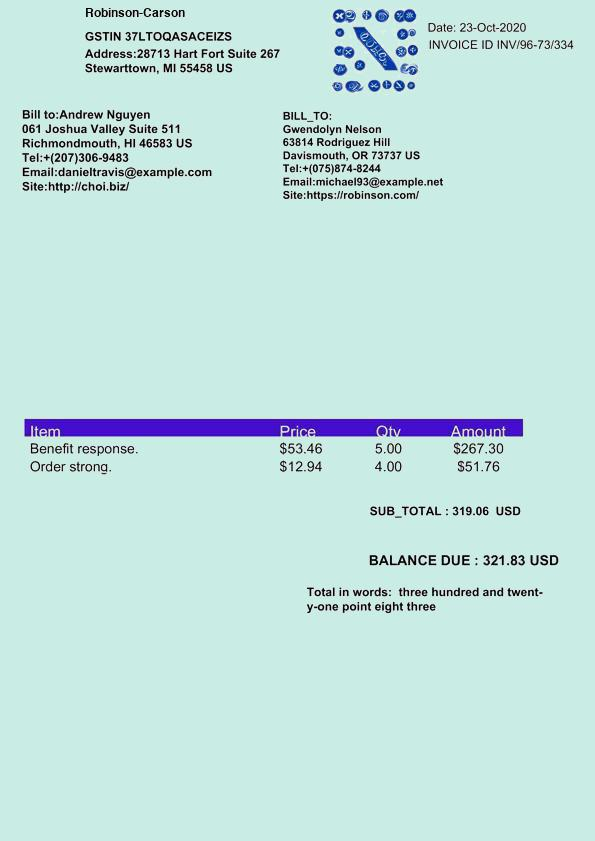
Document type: Invoice